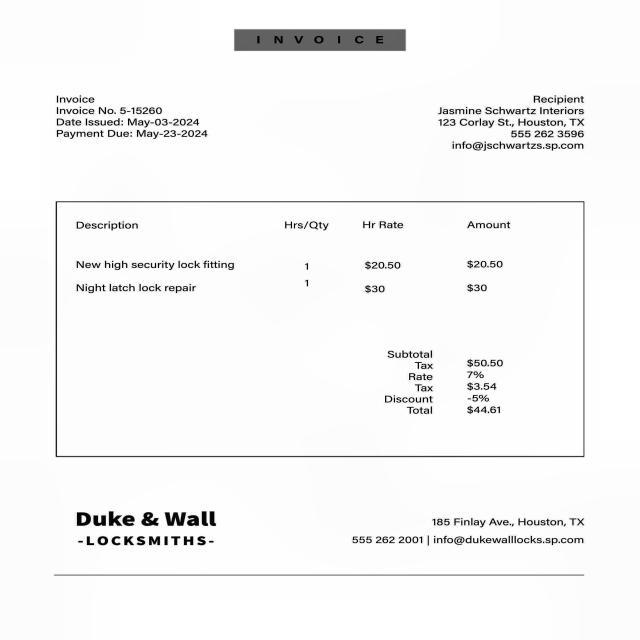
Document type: Invoice